Question: What is the suspected problem?
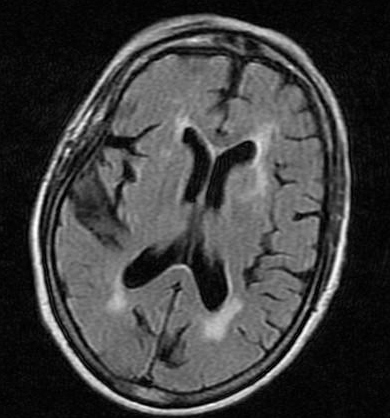
Answer: The findings suggest •  MRI Brain:
"There is mild, age-appropriate volume loss. There is periventricular and deep white matter symmetric signal abnormality. There is no intracranial hemorrhage, mass, or mass effect. The brain parenchyma, CSF-containing spaces, posterior fossa, limited views of the internal auditory canals and orbits, overlying skull, and soft tissues are unremarkable."

•  MRA Head w/o contrast:
"The circle of Willis is intact. There is no evidence of aneurysm. There is no evidence of vessel occlusion.". There is a symmetrical abnormal hyperintensity in the deep white matter around both lateral ventricles.  This is consistent with Leukoaraiosis.. The patient might have a history of 69 y/o woman with hypertension presents to inpatient service with "left-sided weakness." Yesterday morning she noted that she began dragging her left side. A few hours later the weakness was more obvious and involved her left hand. She had a CT scan that was nonspecifically abnormal because of "cerebral atrophy", but no stroke was seen. She was admitted with a provisional diagnosis of stroke vs. transient ischemic attack.

Her right side was not involved. There was no visual loss. There was no facial weakness. She noted that left sided sensations were diminished as compared to the right. She denied a history of strokes.

Since that time, she has regained strength in her left leg, however today she noticed a slight slurring of her speech and was unable to lift her arm off the bed.

PMH:
1. Hypertension
2. Hyperlipidemia
3. Asthma, mild intermittent
4. Depression
5. Allergic Rhinitis
6. Arthritis

MEDS:
1. ASA 81 mg qd
2. Zoloft 100 mg qd
3. Zetia 10 mg qd
4. Zocor 40 mg qd
5. Hyzaar 100/25 mg qd
6. Claritin 10 mg qd
7. Albuterol MDI PRN

Social Hx: denies use of tobacco and alcohol
Family Hx: unknown.